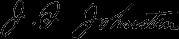
Signature of: james s johnston